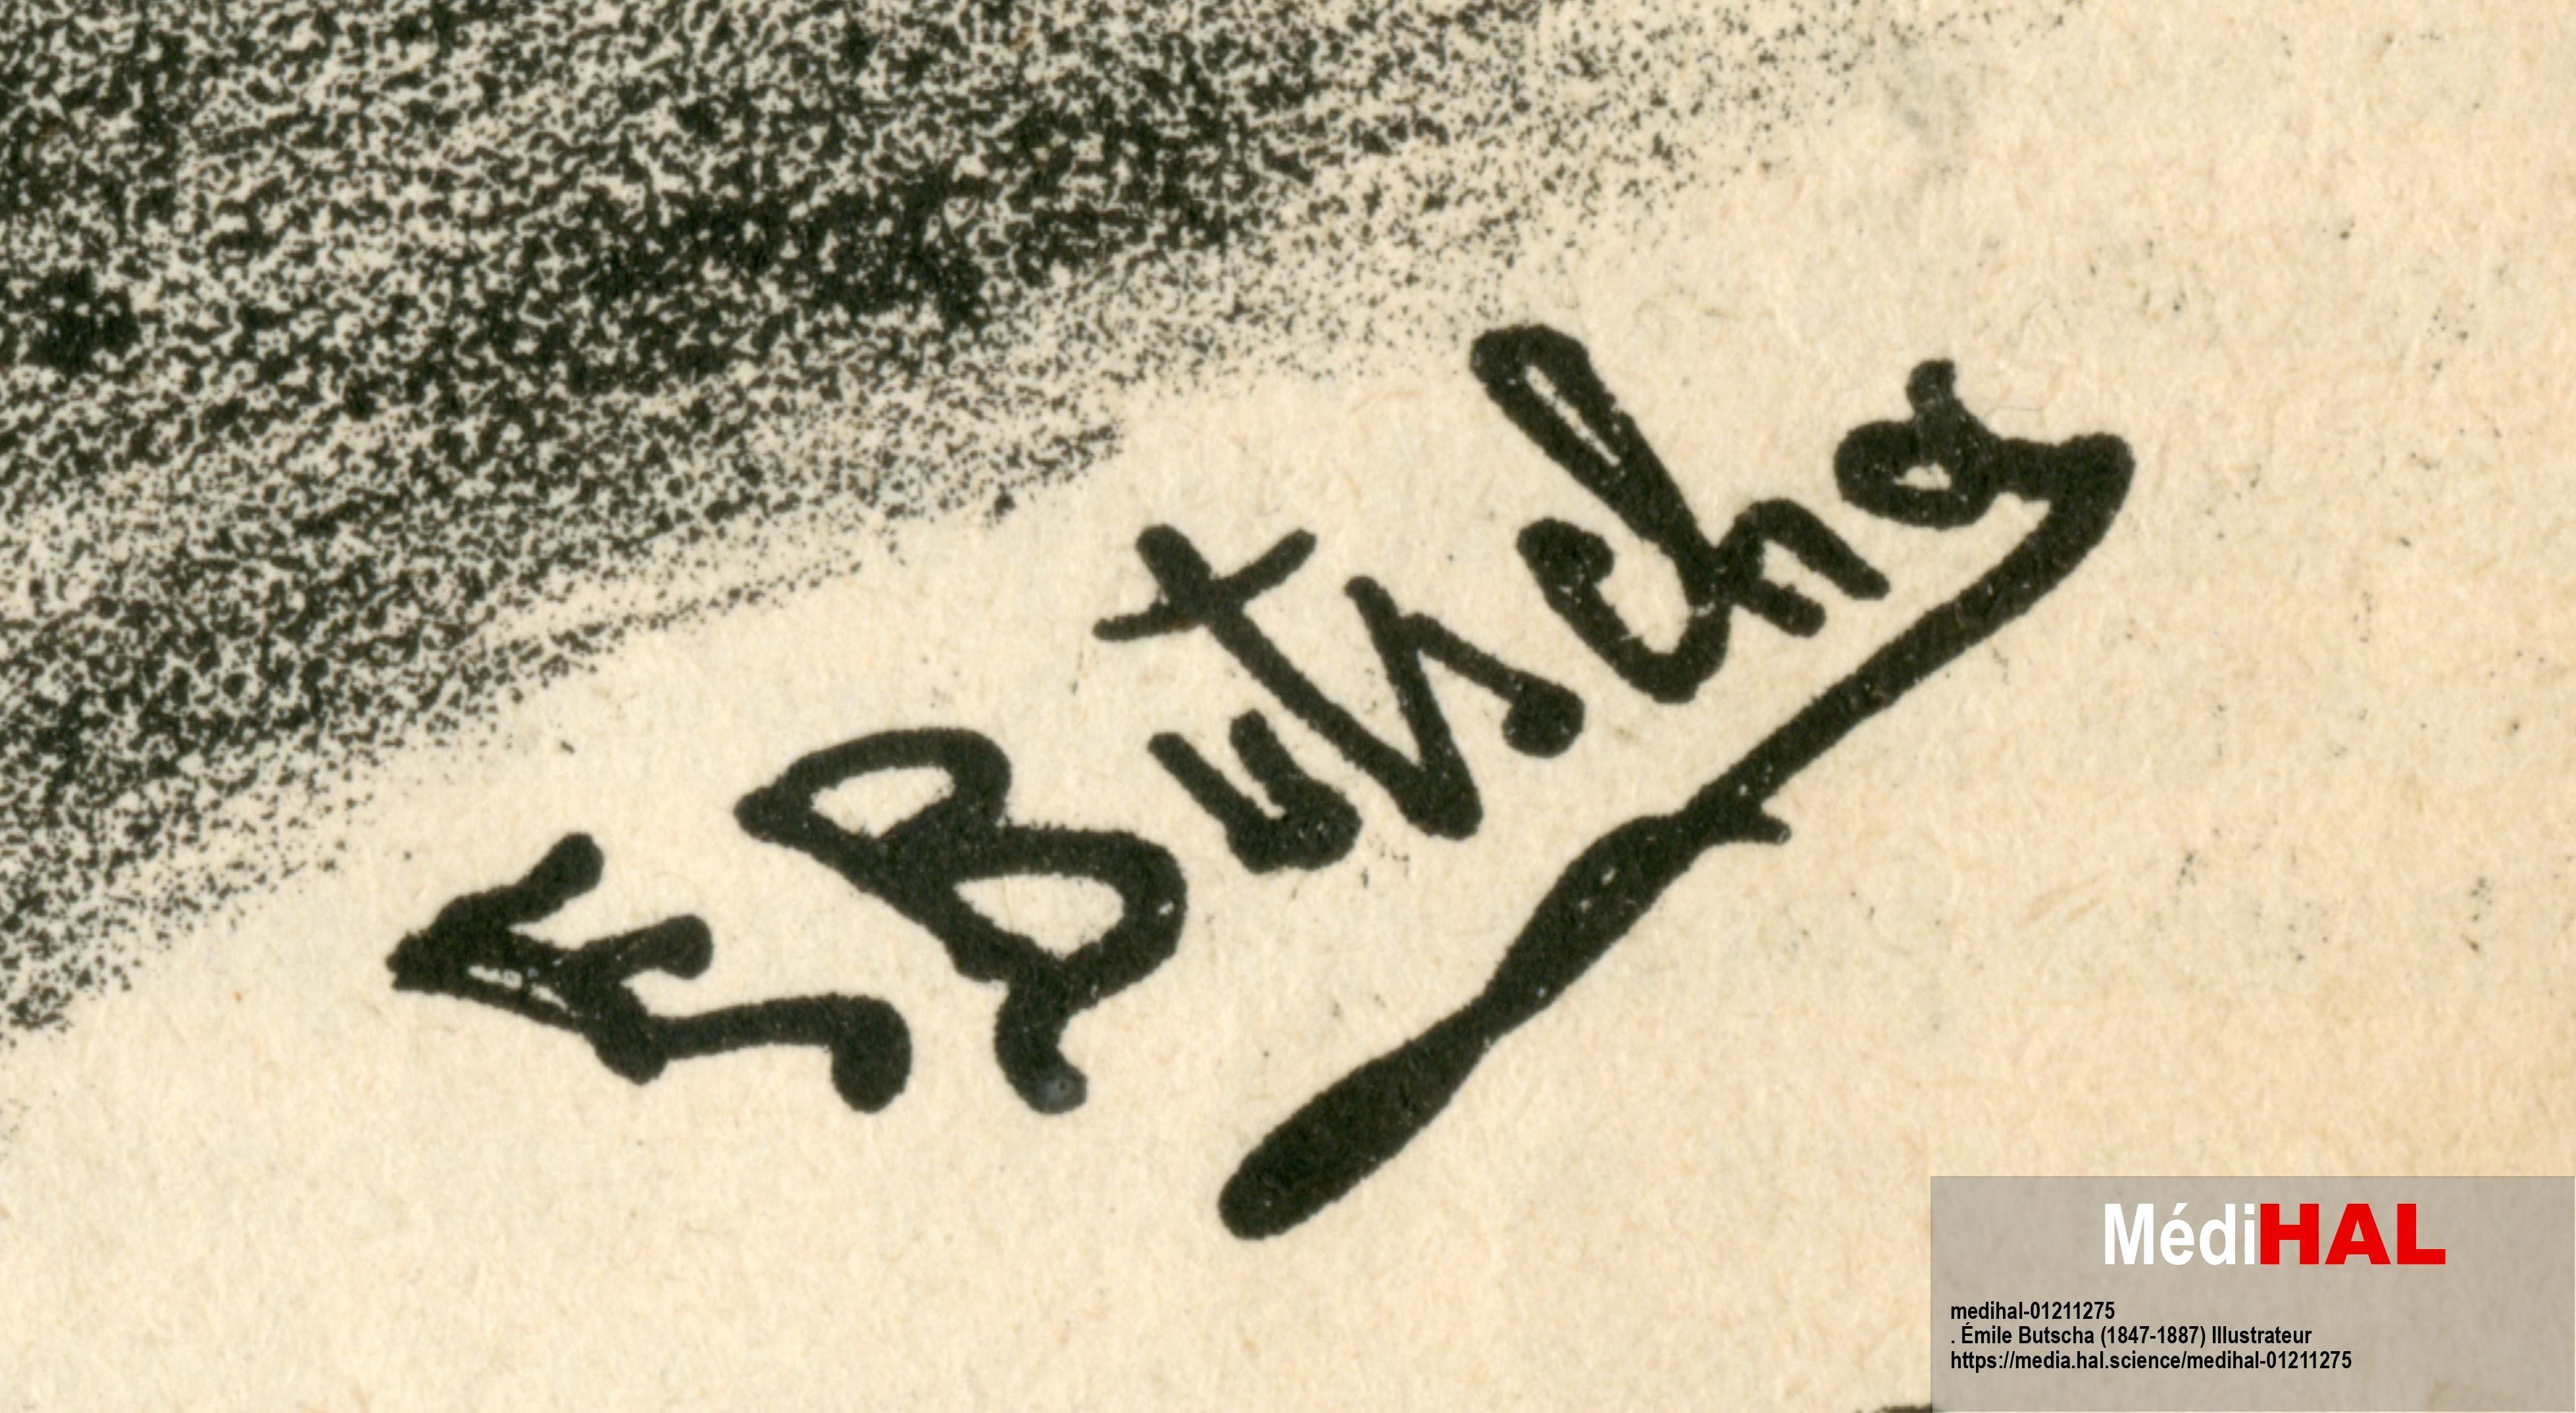
Signature of: émile butscha